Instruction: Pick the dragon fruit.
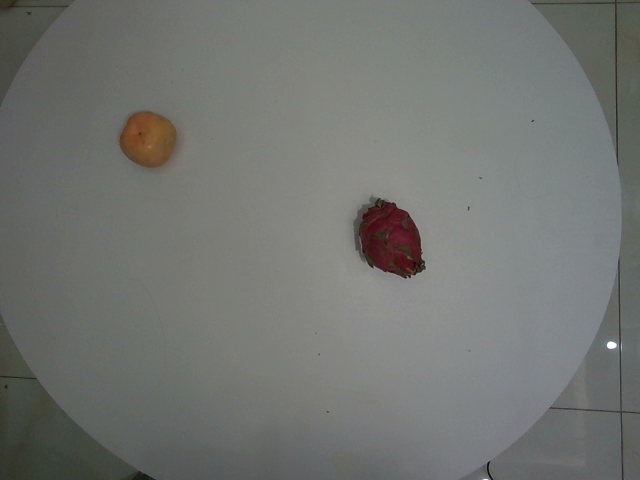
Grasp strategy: vertical